Question: Describe the condition in detail:
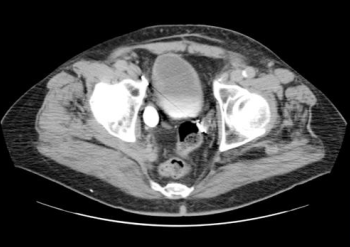
Answer: The disease is discussed as: Crossed Fused Ectopia (CFE) is seen in 1/1000 to 1/1500 autopsies.  In 85-90% of patients with ectopic kidney will be fused.  CFE is believed to occur when either there is a failure of nephrogenic cells to separate or fusion of 2 blastemas during abdominal ascent.  Typically the lower kidney is malrotated and both pelves point toward midline.  The ureter of the ectopic kidney crosses midline and enters the bladder on the contralateral side.  There are no known congenital anomalies associated with CFE.

Typically CFE is asymptomatic and is an incidental finding.  There can be an higher risk of injury the the ectopic kidney if it overlies the spine.